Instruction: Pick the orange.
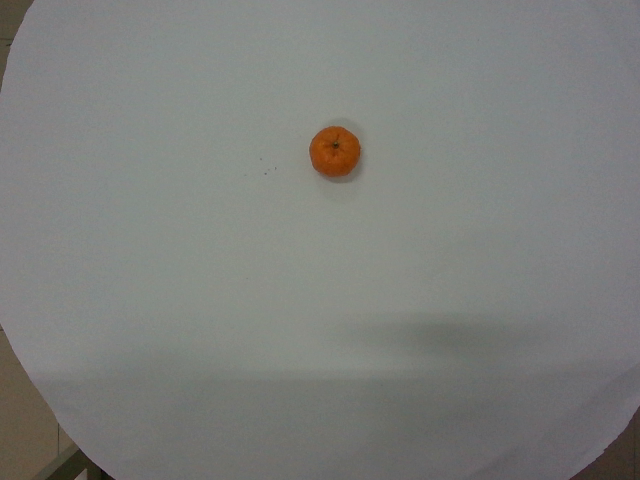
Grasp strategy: vertical